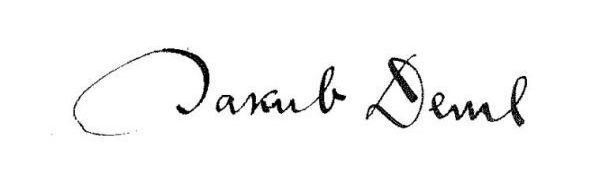
Signature of: jakub deml